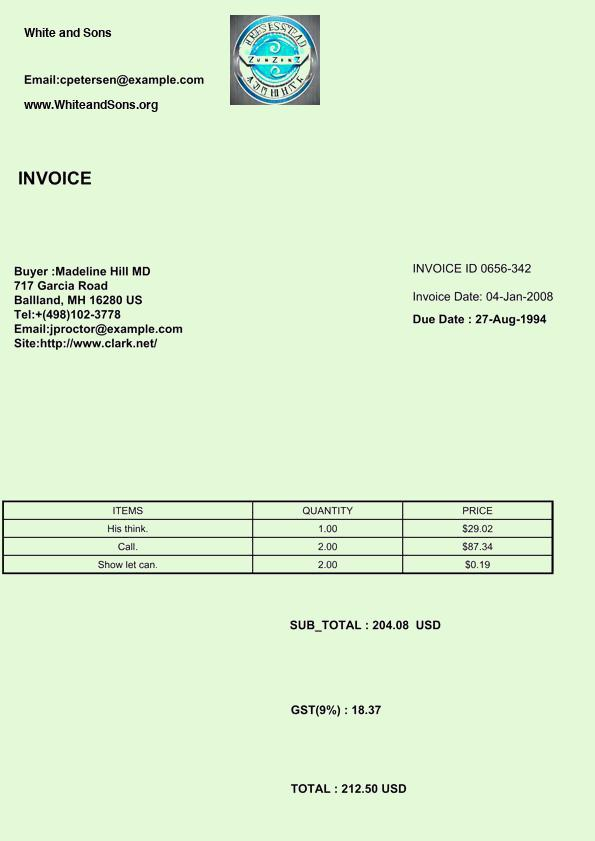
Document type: Invoice